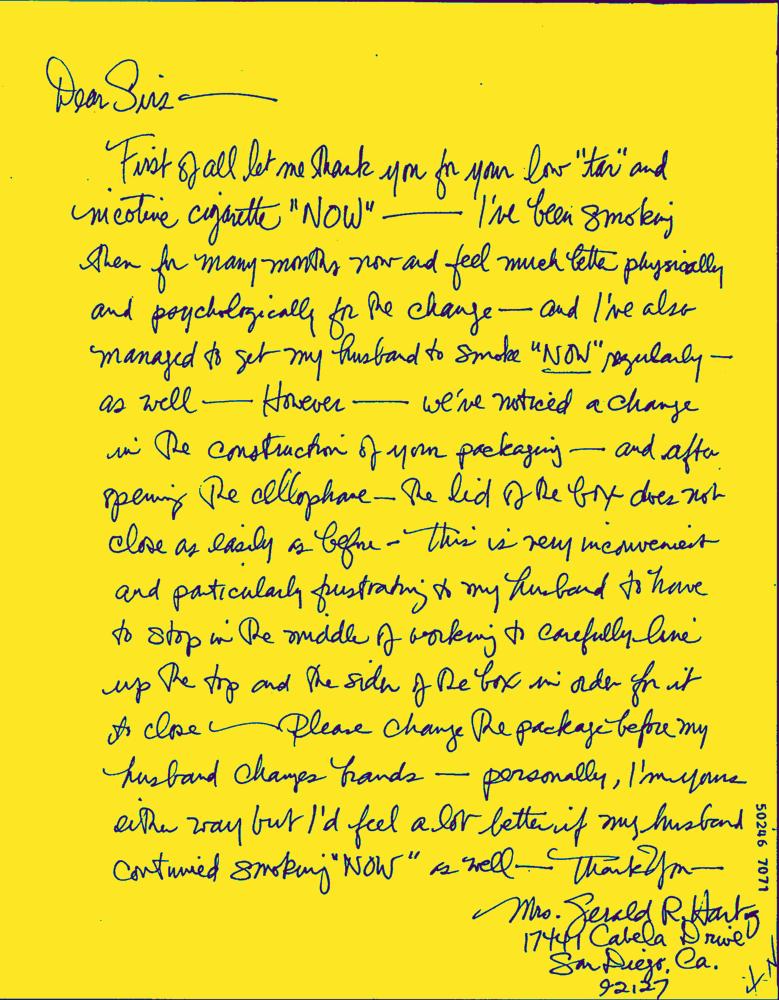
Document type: Hand-Written